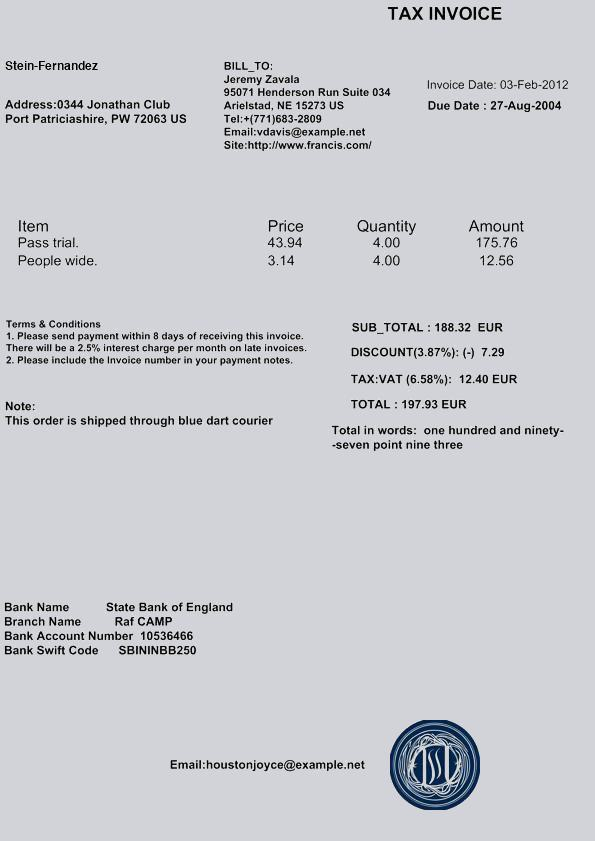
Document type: Invoice